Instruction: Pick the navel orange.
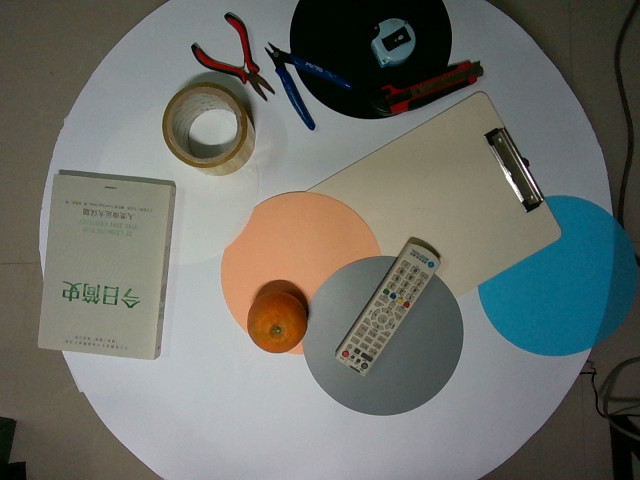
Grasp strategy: vertical